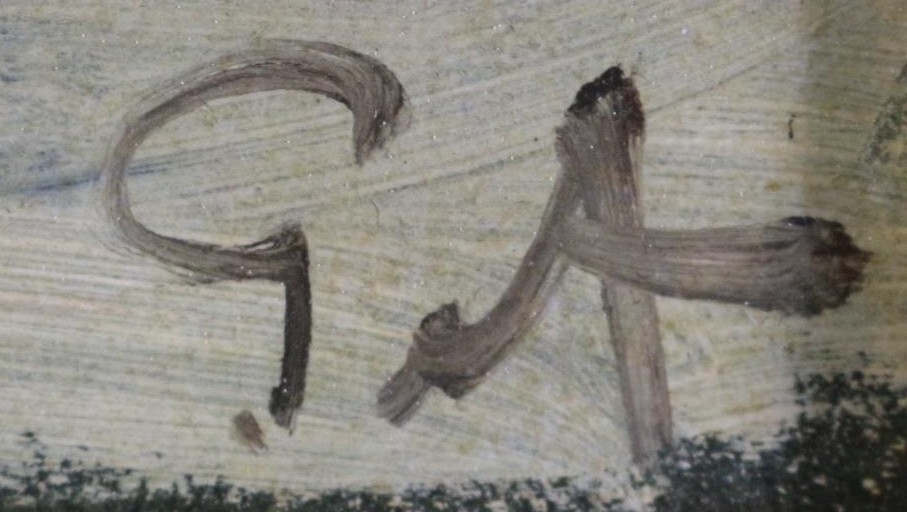
Signature of: adolf gärtner